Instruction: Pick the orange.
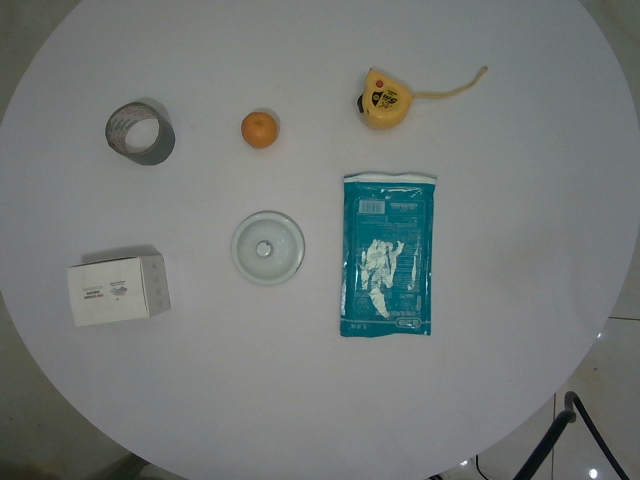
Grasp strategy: vertical